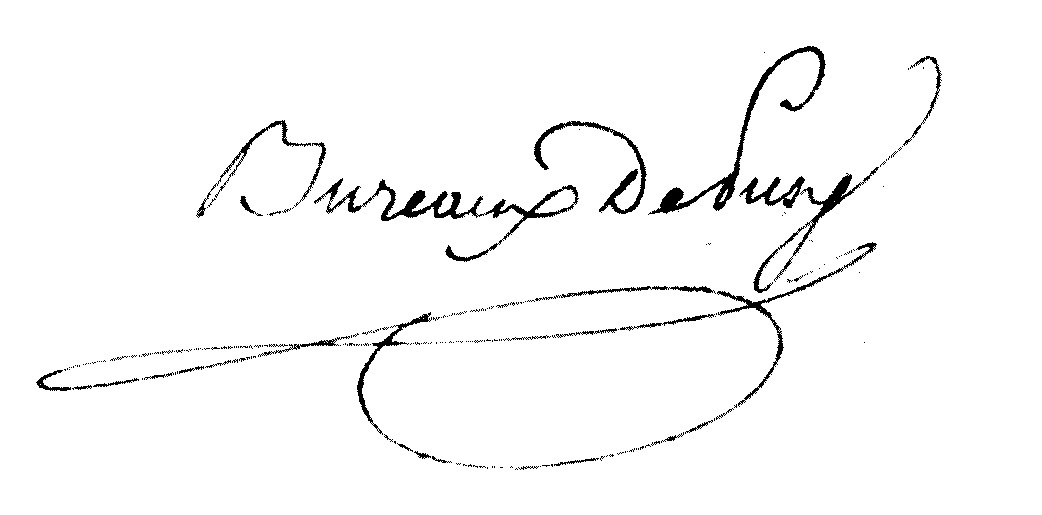
Signature of: jean xavier bureau de pusy